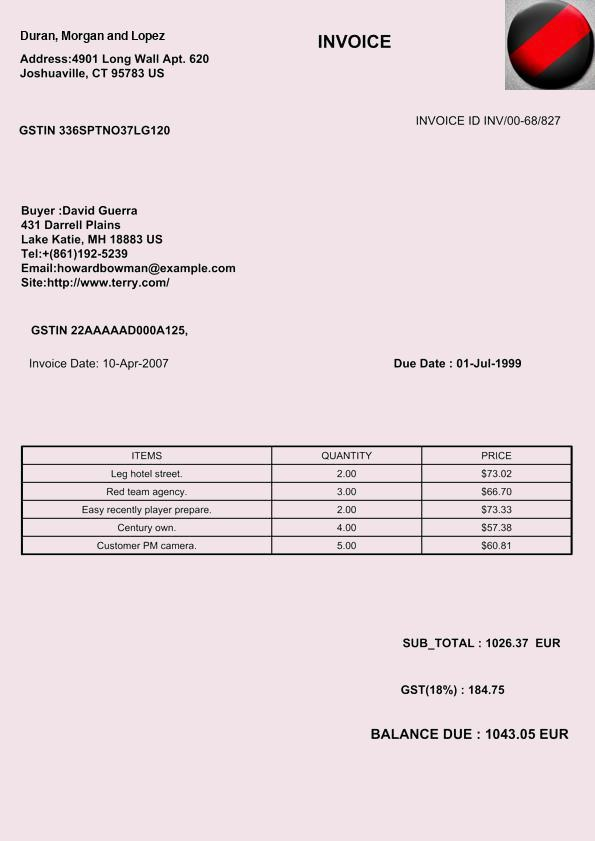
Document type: Invoice